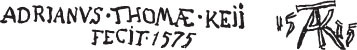
Signature of: adriaen thomasz key